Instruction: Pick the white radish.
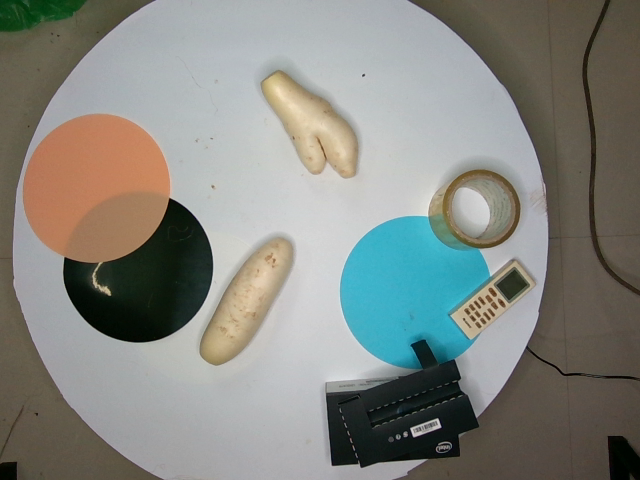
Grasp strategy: vertical